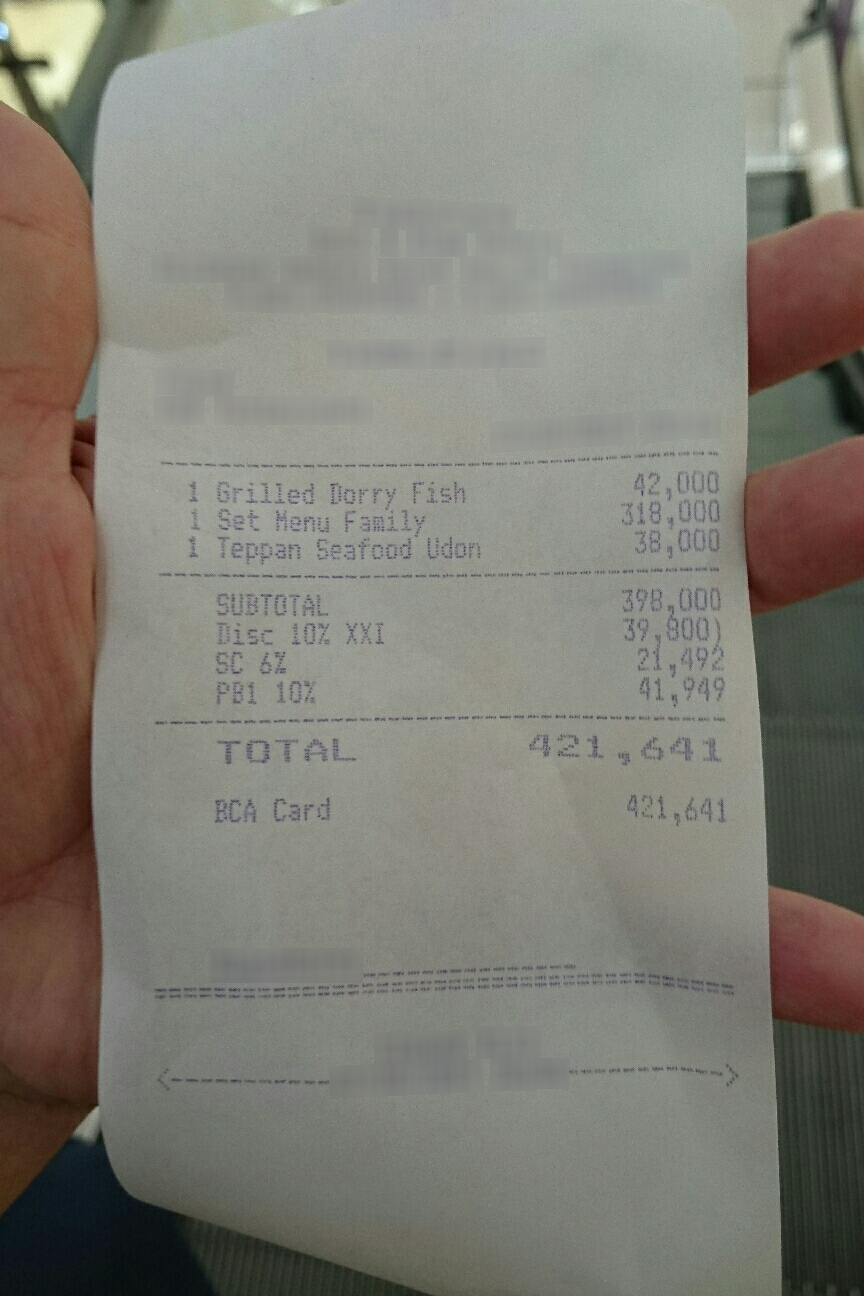
Number of items: 3
Subtotal: 398,000
Service charge: 21,492
Tax: 41,949
Total: 421,641
OCR text regions:
text: 1
text: Grilled
text: Dorry
text: Fish
text: 42,000
text: 1
text: Set
text: Menu
text: Family
text: 318,000
text: 1
text: Teppan
text: Seafood
text: Udon
text: 38,000
text: SUBTOTAL
text: 398,000
text: Disc
text: 10%
text: XXI
text: 39,800)
text: SC
text: 6%
text: 21,492
text: PB1
text: 10%
text: 41,949
text: TOTAL
text: 421,641
text: BCA
text: Card
text: 421,641